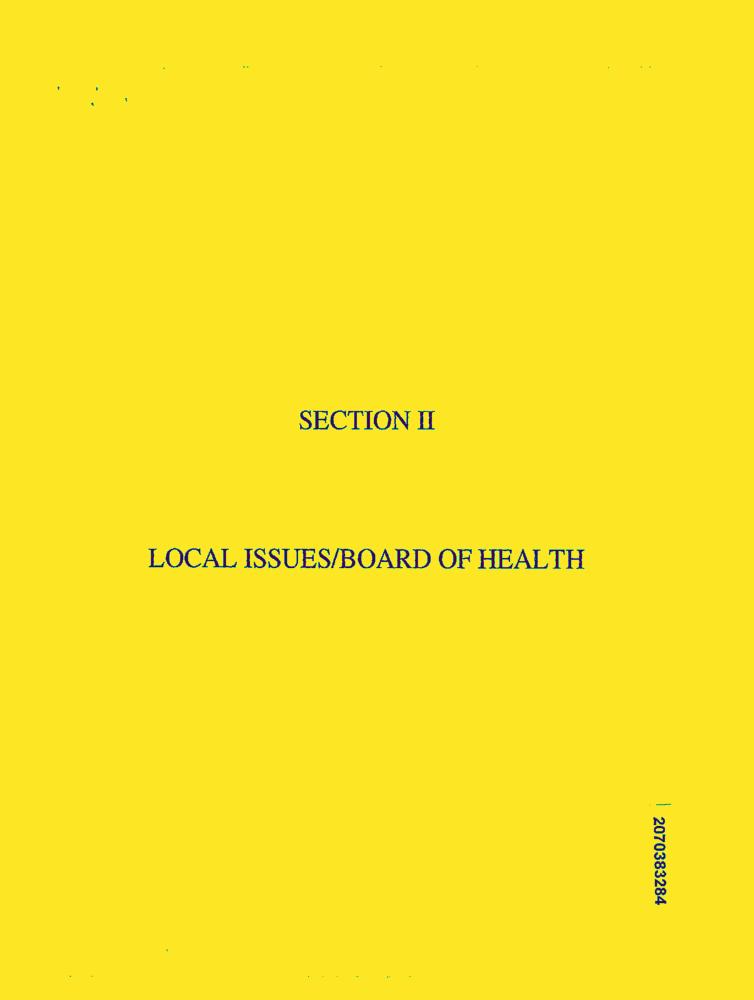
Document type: News-Article